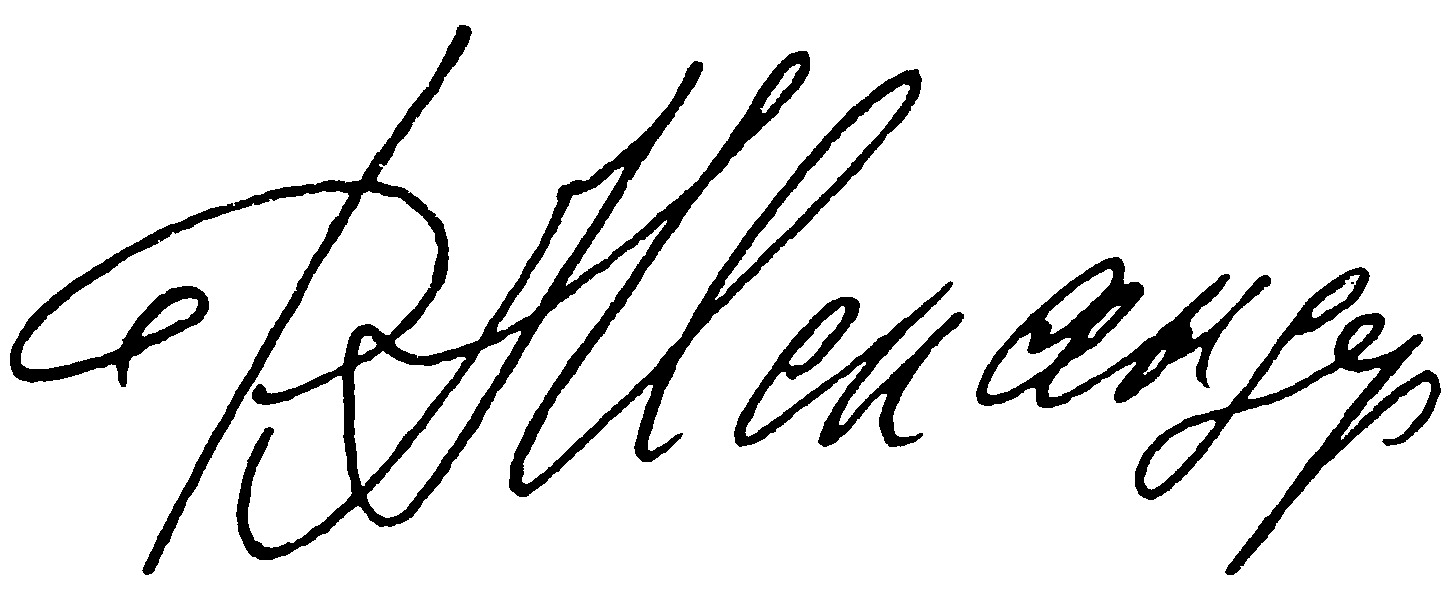
Signature of: fazil iskander